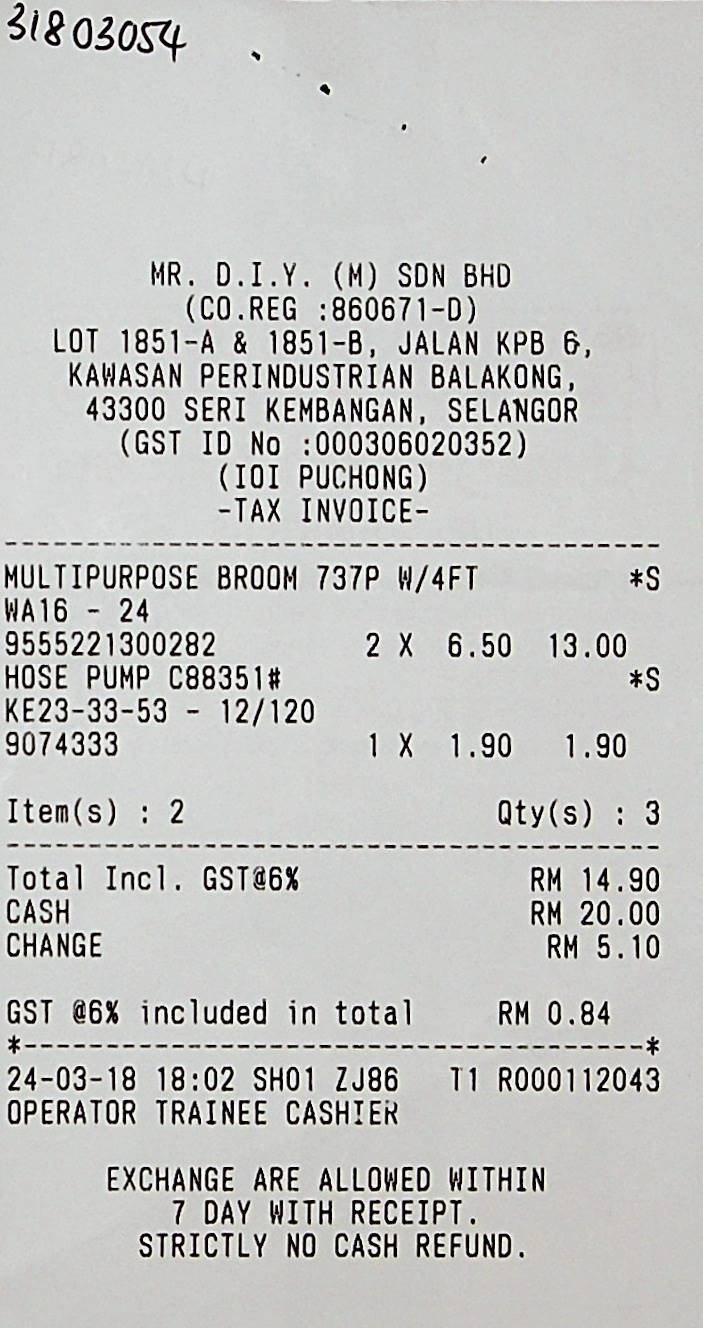
MR. D.I.Y. (M) SDN BHD
(CO. REG :860671-D)
LOT 1851-A & 1851-B, JALAN KPB 6,
KAWASAN PERINDUSTRIAN BALAKONG ,
43300 SERI KEMBANGAN, SELANGOR
(GST ID NO :000306020352)
(IOI PUCHONG)
-TAX INVOICE-
MULTIPURPOSE BROOM 737P W/4FT
*S
WA16 - 24
9555221300282
2 X 6.50
13.00
HOSE PUMP C88351#
*S
KE23-33-53 - 12/120
9074333
1 X 1.90
1.90
ITEM(S) : 2
QTY(S) : 3
TOTAL INCL. GST@6%
RM 14.90
CASH
RM 20.00
CHANGE
RM 5.10
GST @6% INCLUDED IN TOTAL
RM 0.84
24-03-18 18:02 SHO1 ZJ86
T1 R000112043
OPERATOR TRAINEE CASHIER
EXCHANGE ARE ALLOWED WITHIN
7 DAY WITH RECEIPT .
STRICTLY NO CASH REFUND .